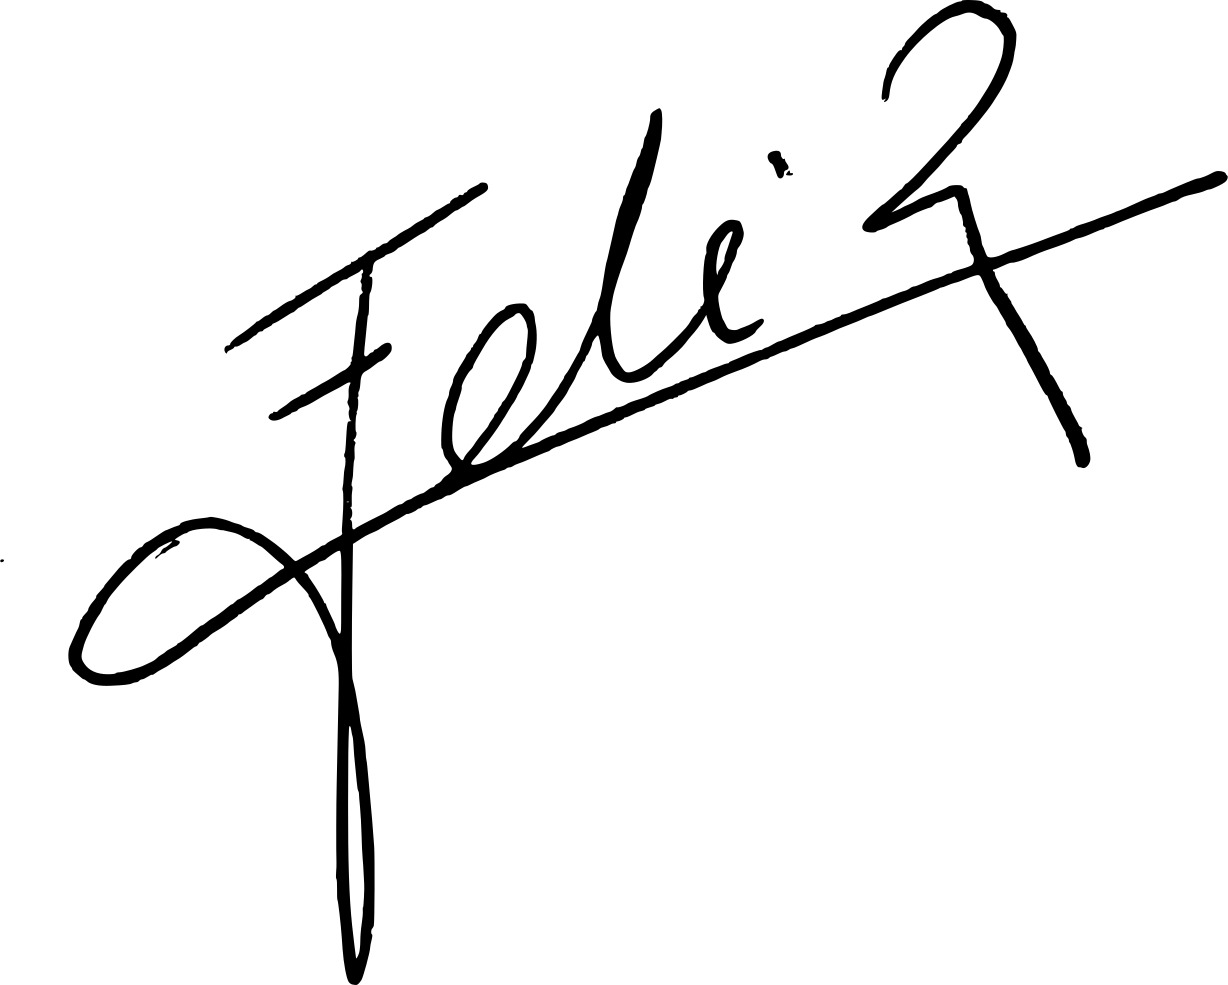
Signature of: felipi rubini